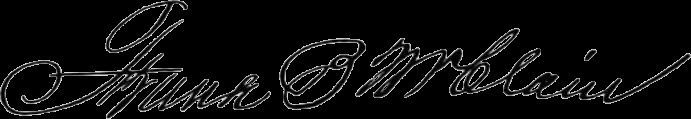
Signature of: frank b mcclain